Question: What type of tax is indicated in the document, personal property or real estate?
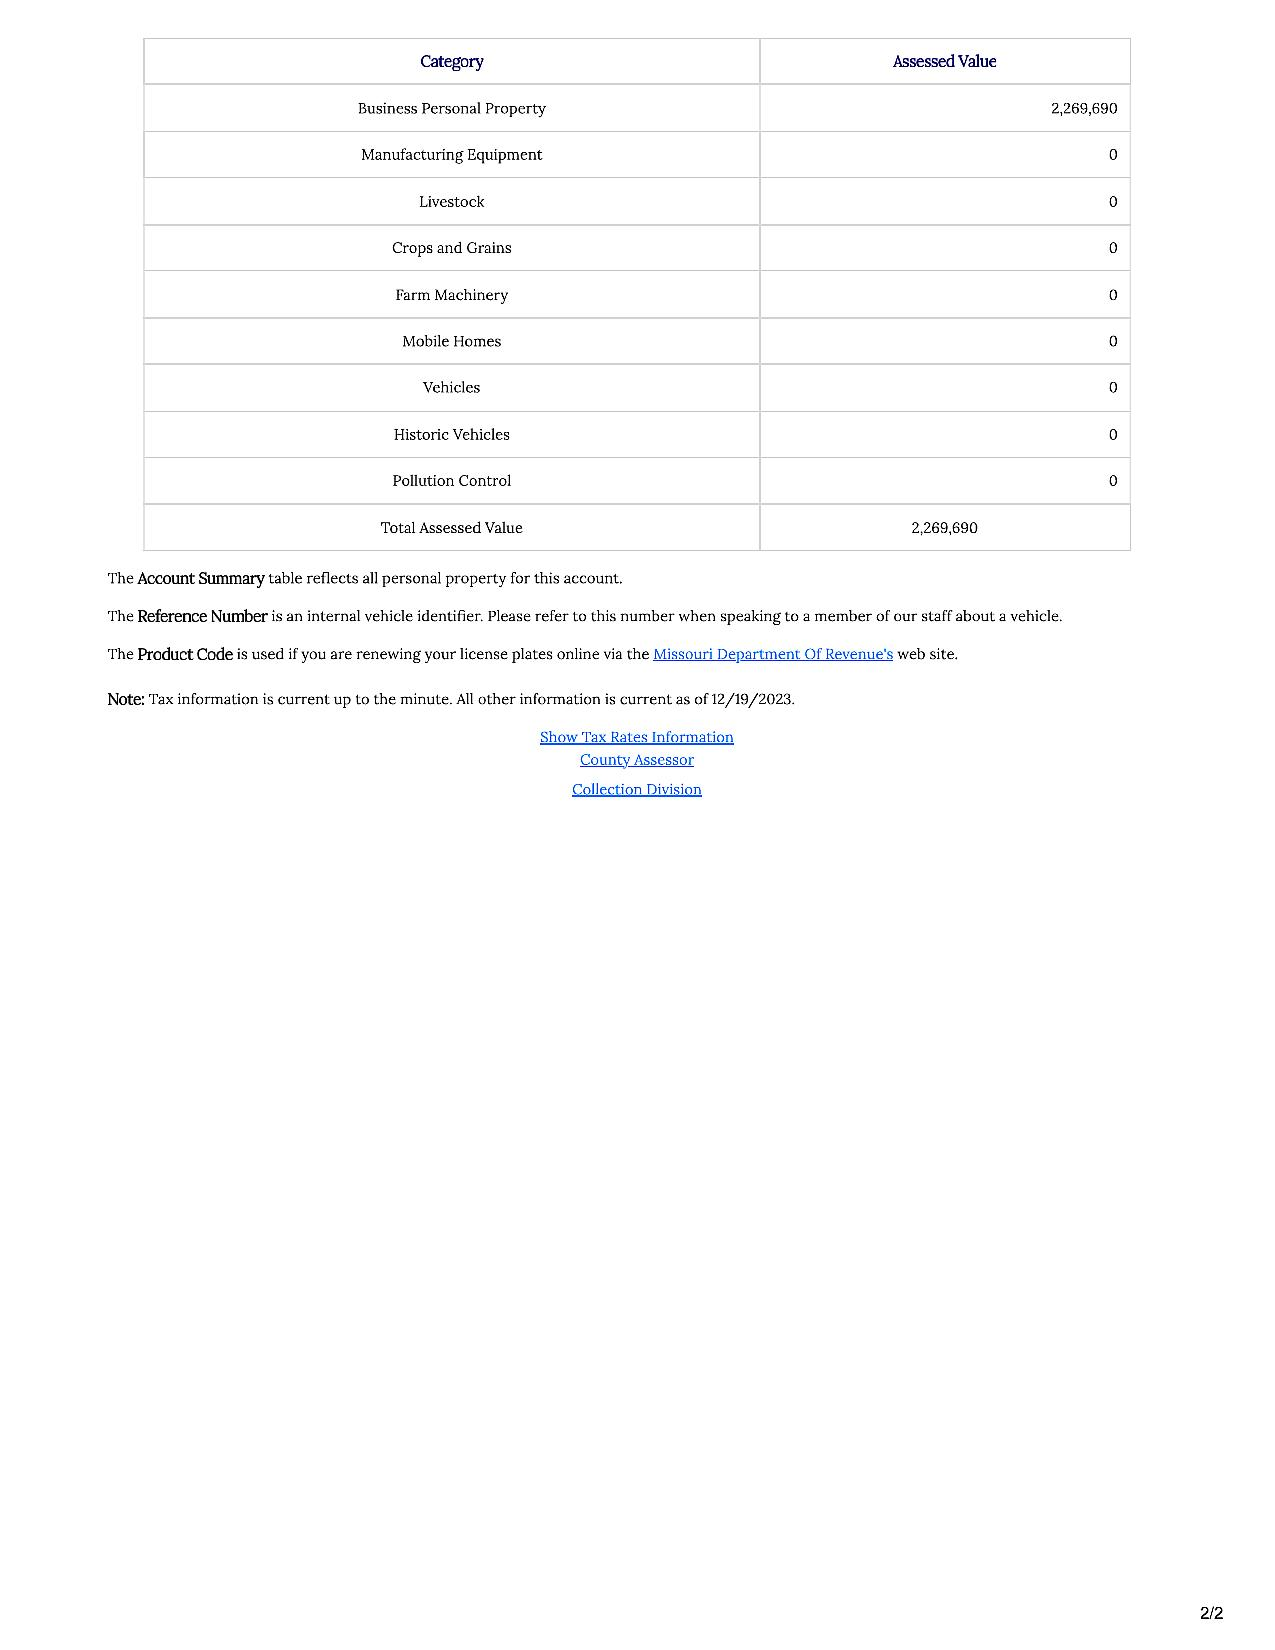
Answer: "Personal Property"